Extract the amount written in words, the amount in digits, the name of the payee, the date on the cheque, and the bank's name from the image.
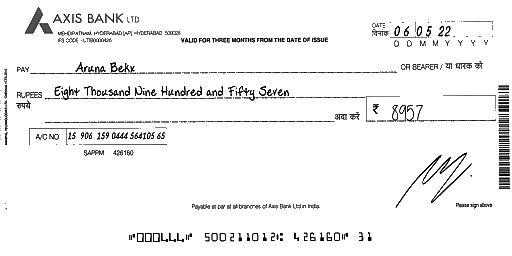
amt_in_words: Eight Thousand Nine Hundred and Fifty Seven
amt_in_figures: 8957
payee_name: Aruna Bekx
bank_name: AXIS BANK
cheque_date: 06/05/22